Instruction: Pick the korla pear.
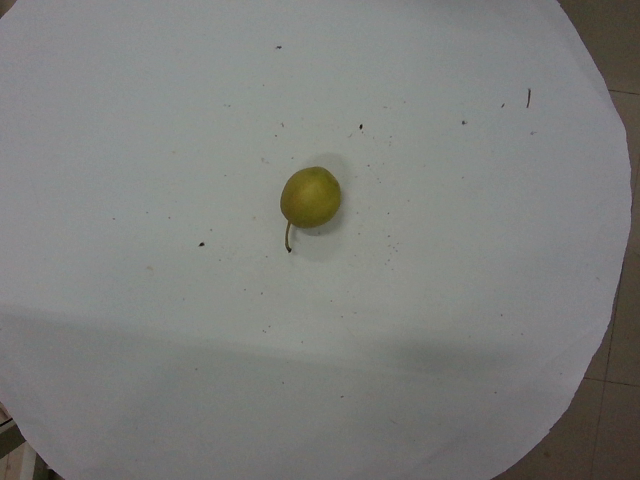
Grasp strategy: vertical